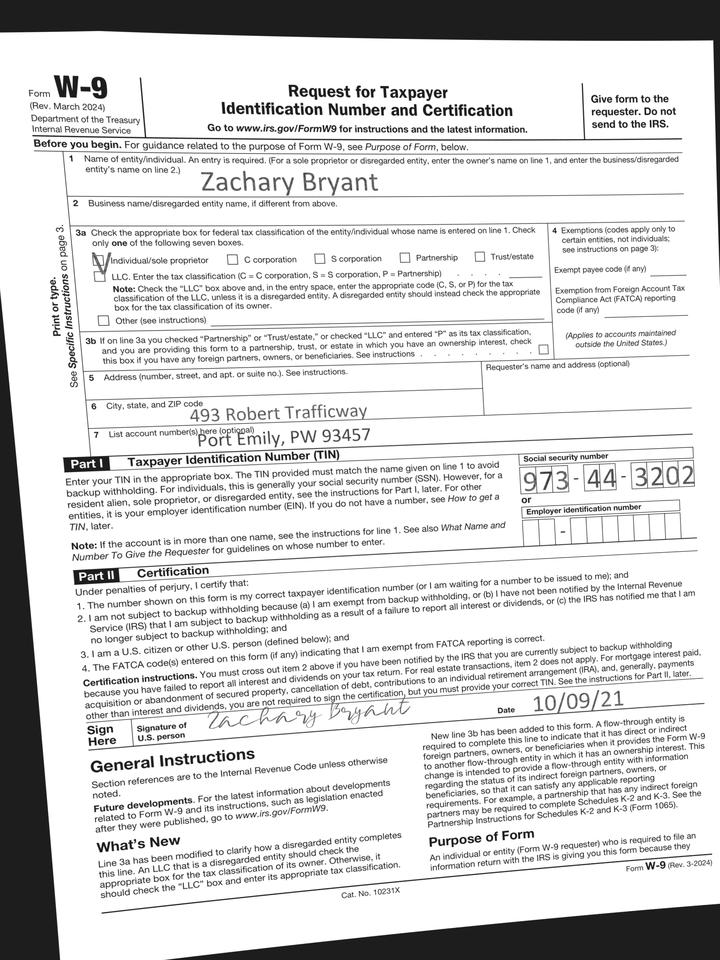
adr1: 493 Robert Trafficway
adr2: Port Emily, PW 93457
cbx: yes
ssn: 973443202
enm: Zachary Bryant
sdt: 10/09/21